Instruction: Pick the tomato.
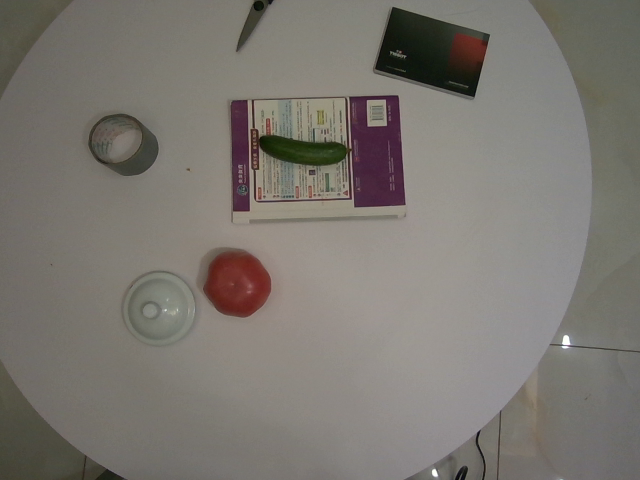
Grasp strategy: vertical